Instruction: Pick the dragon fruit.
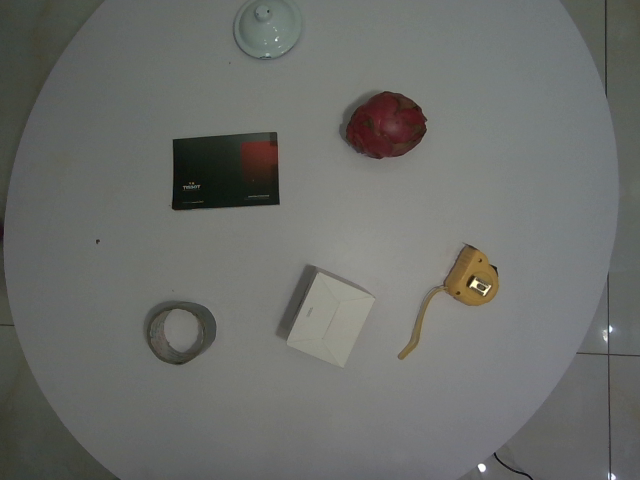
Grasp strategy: vertical